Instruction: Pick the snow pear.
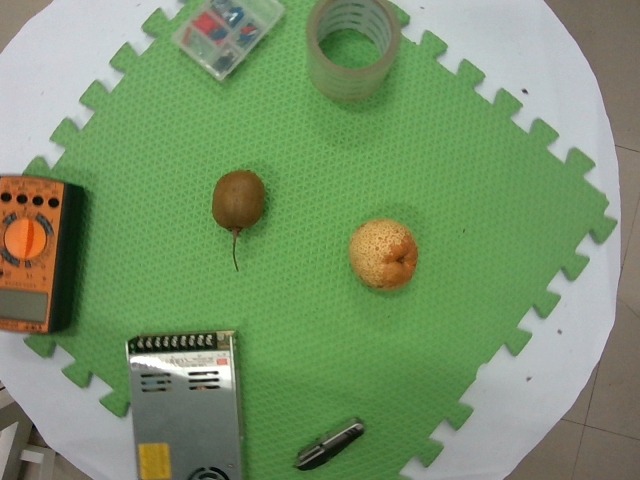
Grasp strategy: vertical